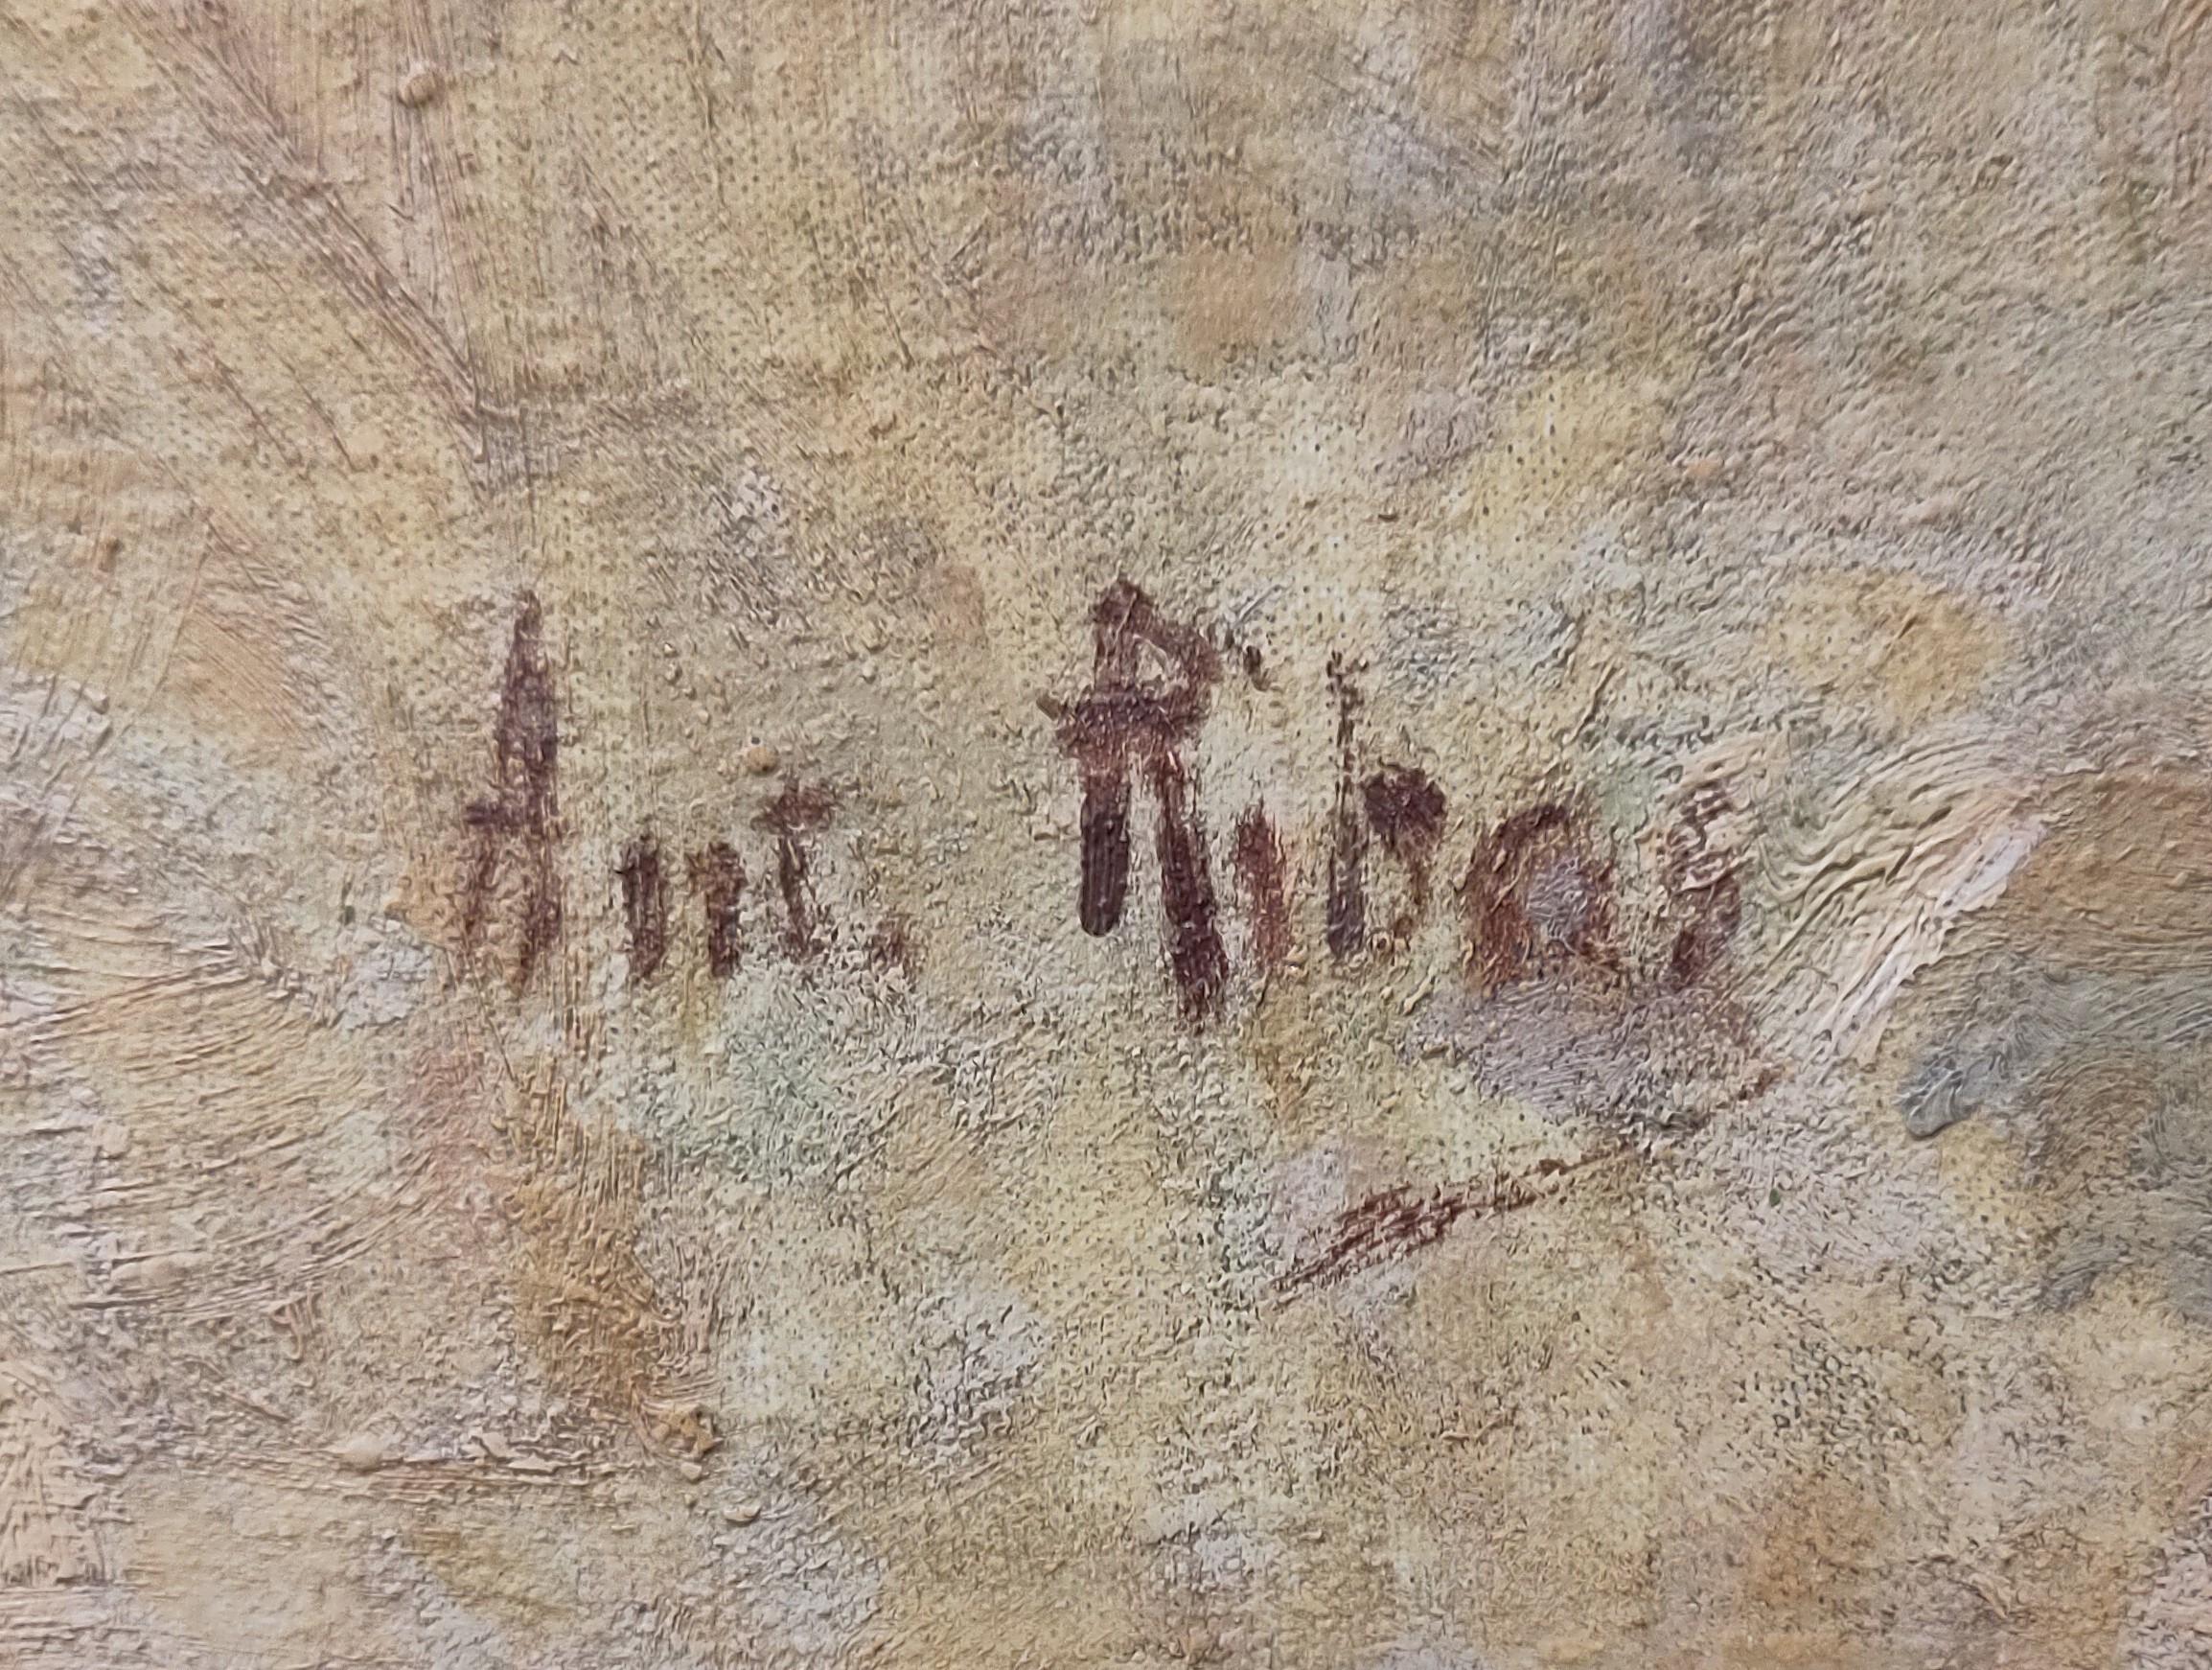
Signature of: antoni ribas